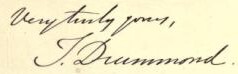
Signature of: thomas drummond